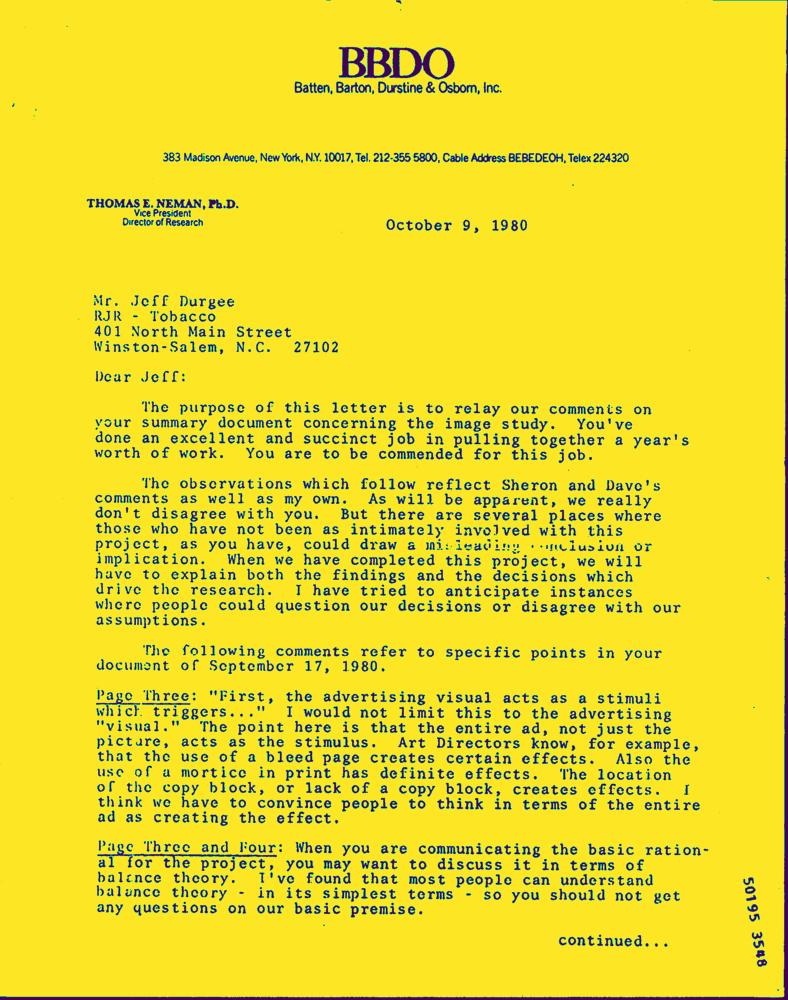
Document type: Letter-Doc